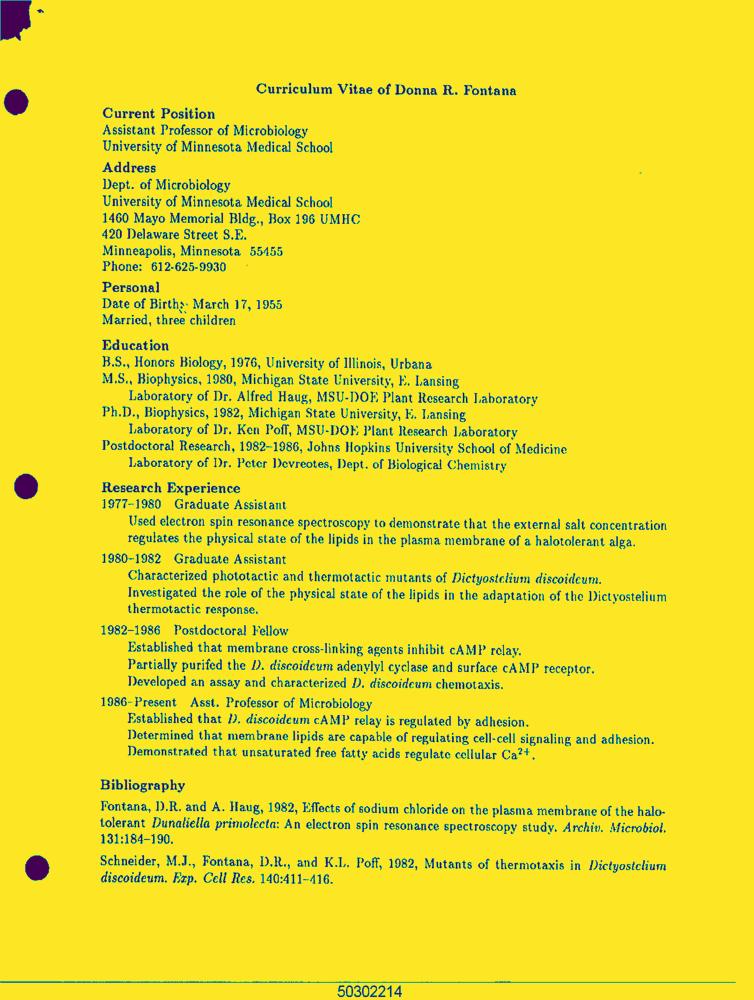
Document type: Resume-Doc